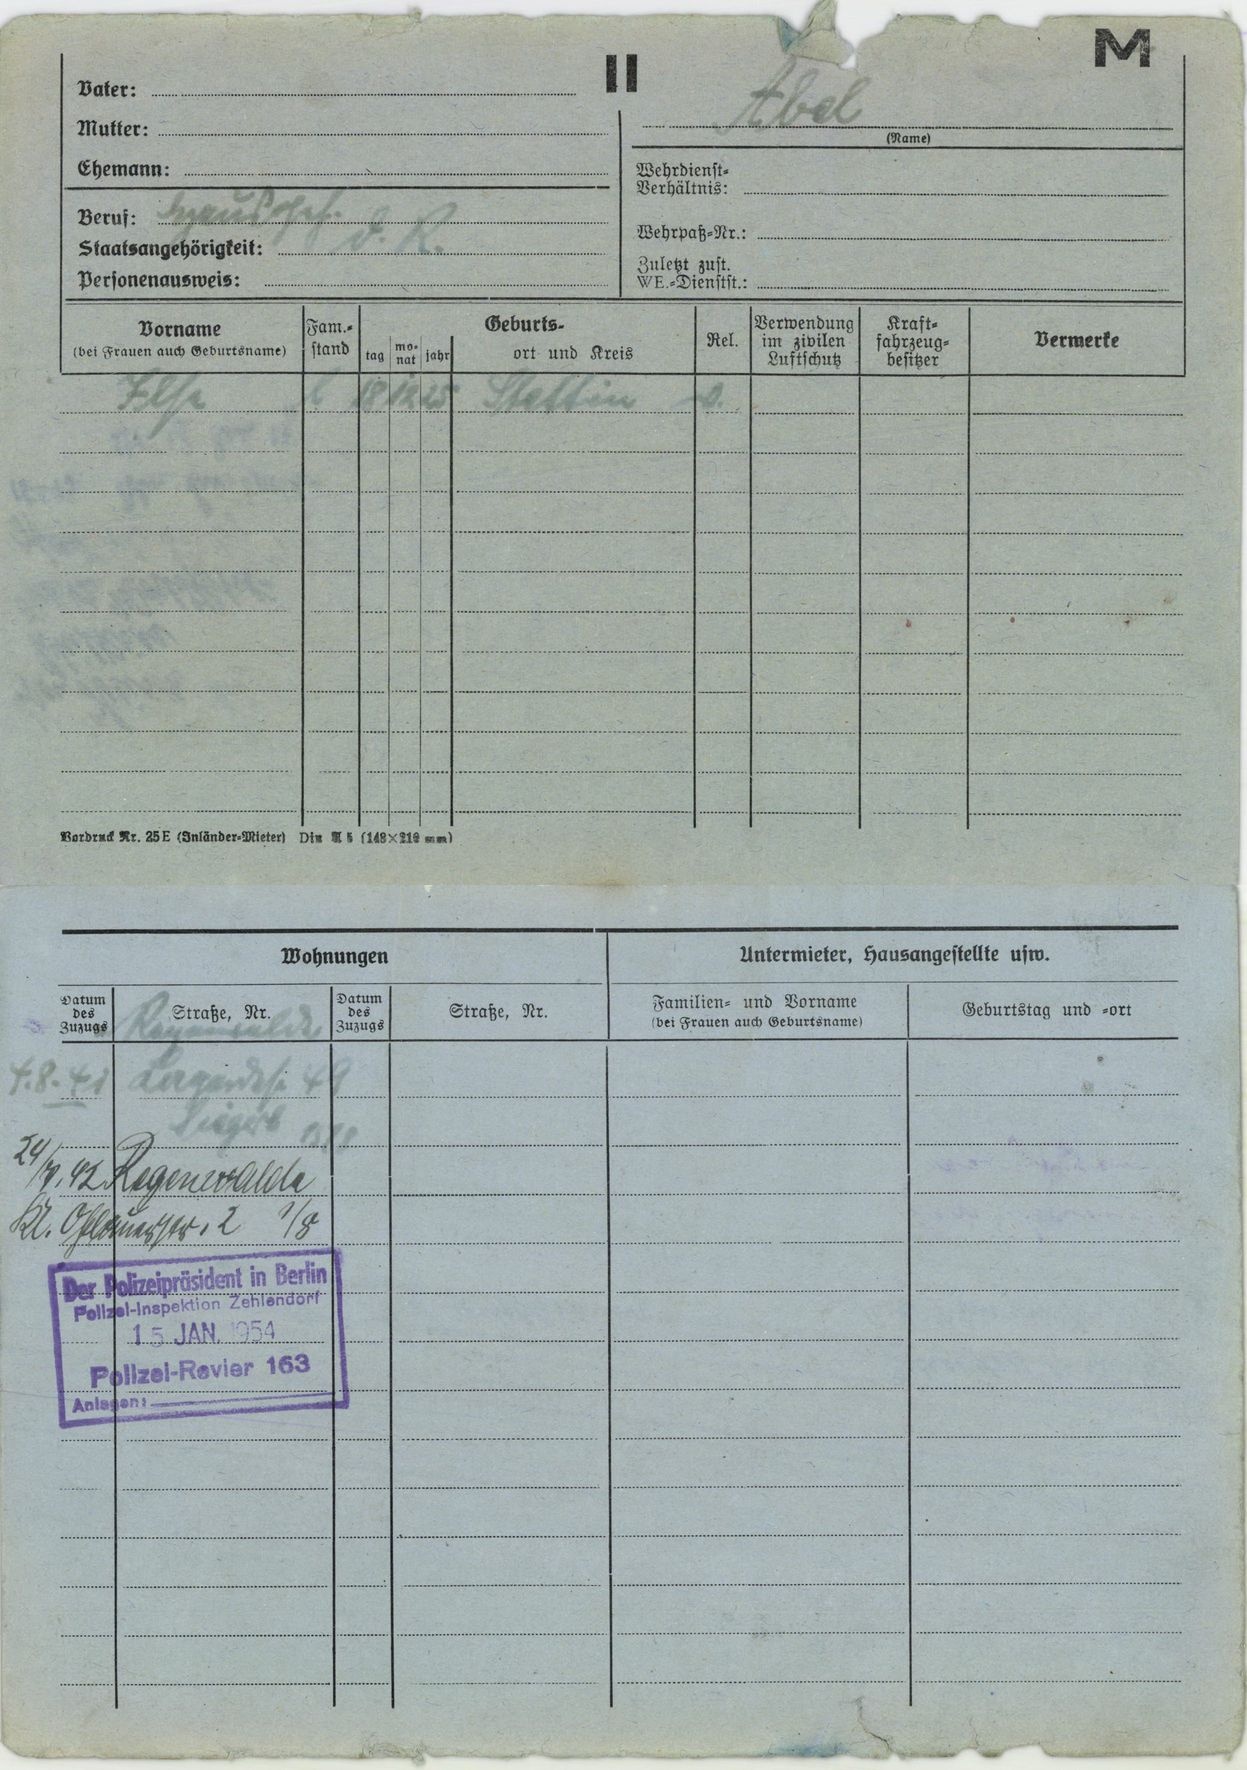
Abel